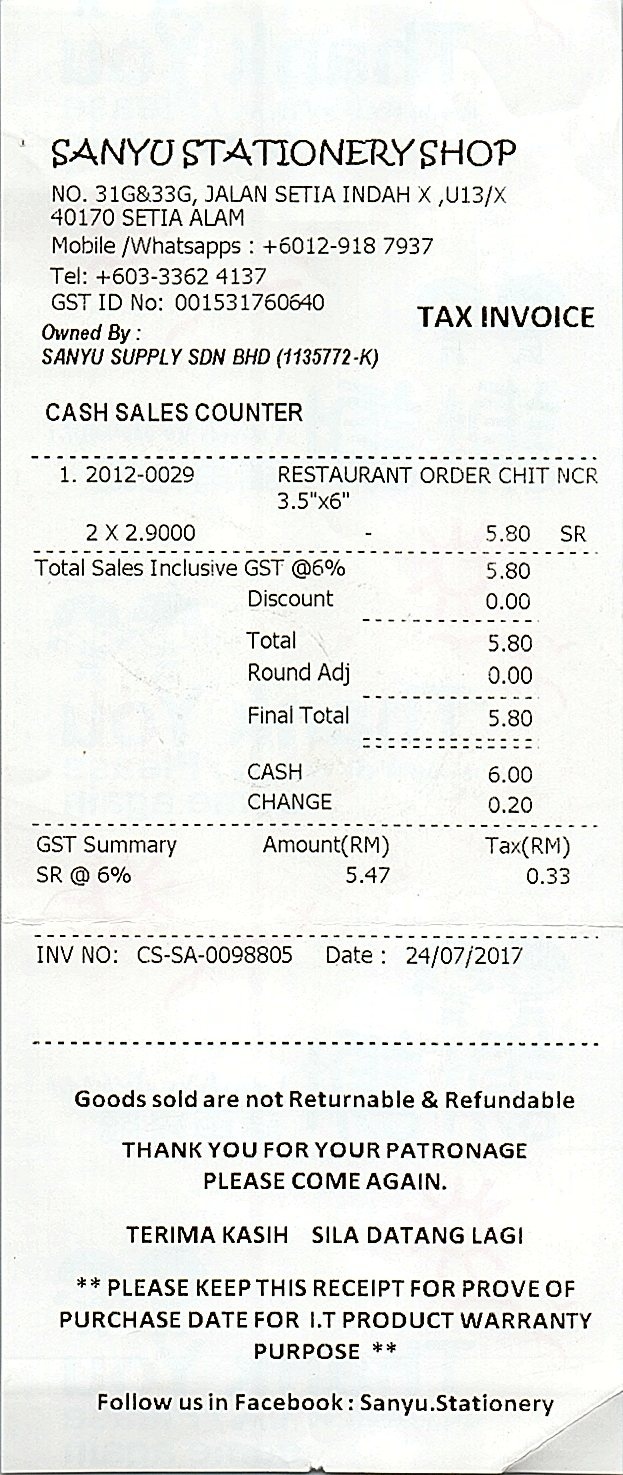
SANYU STATIONERY SHOP
NO. 31G&33G, JALAN SETIA INDAH X ,U13/X
40170 SETIA ALAM
MOBILE /WHATSAPPS : +6012-918 7937
TEL: +603-3362 4137
GST ID NO: 001531760640
TAX INVOICE
OWNED BY :
SANYU SUPPLY SDN BHD (1135772-K)
CASH SALES COUNTER
1. 2012-0029
2 X 2.9000
RESTAURANT ORDER CHIT NCR
3.5"X6"
5.80
SR
TOTAL SALES INCLUSIVE GST @6%
DISCOUNT
TOTAL
ROUND ADJ
FINAL TOTAL
CASH
CHANGE
5.80
0.00
5.80
0.00
5.80
6.00
0.20
GST SUMMARY
AMOUNT(RM)
TAX(RM)
SR @ 6%
5.47
0.33
INV NO: CS-SA-0098805
DATE : 24/07/2017
GOODS SOLD ARE NOT RETURNABLE & REFUNDABLE
THANK YOU FOR YOUR PATRONAGE
PLEASE COME AGAIN.
TERIMA KASIH SILA DATANG LAGI
** PLEASE KEEP THIS RECEIPT FOR PROVE OF
PURCHASE DATE FOR I.T PRODUCT WARRANTY
PURPOSE **
FOLLOW US IN FACEBOOK : SANYU.STATIONERY